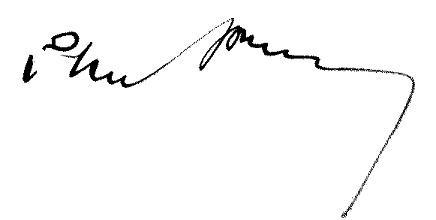
Signature of: paul brun